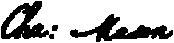
Signature of: charles mason